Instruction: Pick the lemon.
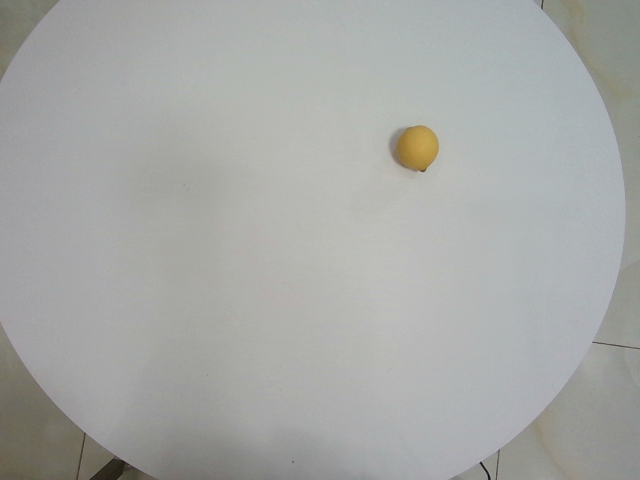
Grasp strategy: vertical